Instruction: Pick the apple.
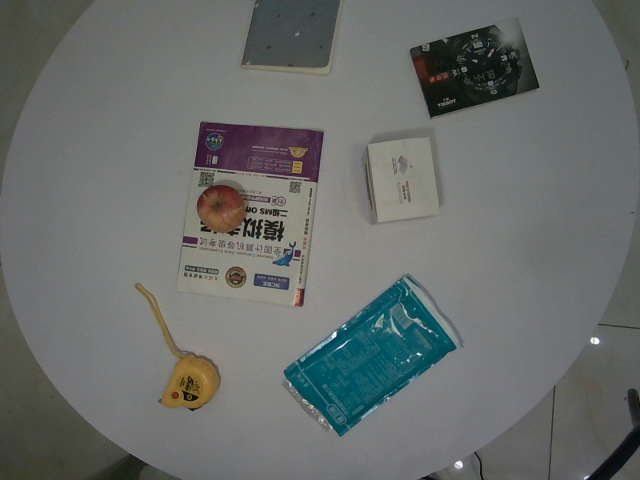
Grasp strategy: vertical